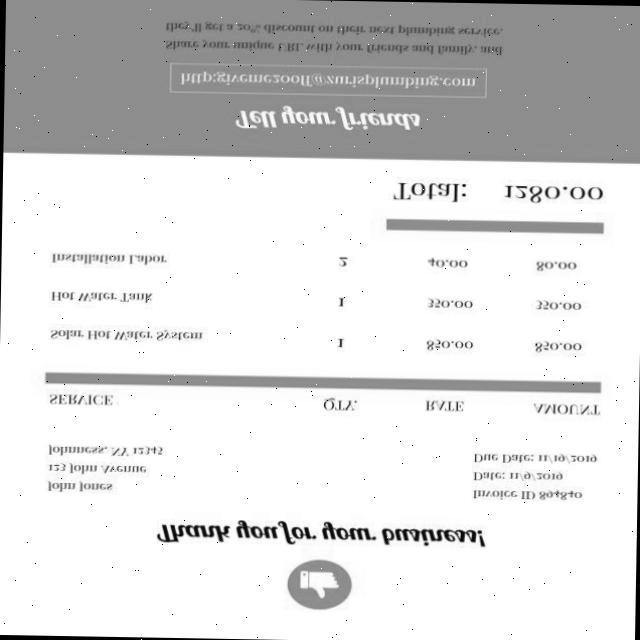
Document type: Invoice